Question: What are the imaging findings?
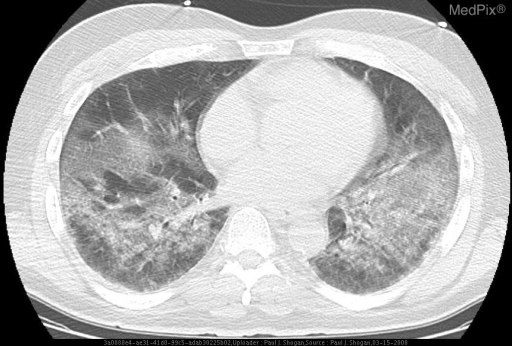
Answer: The imaging shows Admission radiography:  PA chest radiograph reveals a right subclavian central venous catheter with hypoinflated lung volumes and increased bibasilar ground glass opacities.

Contrast enhanced CT on admission:  Diffuse multilobar ground-glass opacities with sharp transitions between normal and abnormal lung, with interstitial thickening in a predominately lower-lobe distribution.

Hospital Day 2:  AP chest radiograph demonstrates a stable right subclavian venous catheter, with bibasilar reticulonodular ground glass opacities.

Hospital Day 6: AP chest radiograph from hospital day 6, reveals that the patient has been intubated, and has developed a spontaneous pneumomediastinum with extensive subcutaneous emphysema surrounding the neck.  There is no pneumothorax.  There are continued bibasilar reticulonodular ground glass opacities.

AP chest radiograph from hospital day 6, obtained later in the day secondary to new respiratory distress, reveals that the patient has developed a significant left sided pneumothorax, with persistent pneumomediastinum, bibasilar ground-glass reticulonodular opacities, and subcutaneous emphysema surrounding the base of the neck.  The patient’s support devices are stable when compared to the prior studies.

On hospital day 10 the patient experienced worsening respiratory distress, and an unenhanced CT of the chest was performed.

An axial image at the level of the aortic arch demonstrates continued pneumomediastinum, and a left-sided pneumothorax.  There is a small right-sided pleural effusion, with persistent ground-glass opacities.

An axial image at the level of the hila demonstrates continued pneumomediastinum, and a left-sided pneumothorax.  There are persistent ground-glass opacities with focal areas of consolidation.

An axial image at the level of the right hemidiaphragm demonstrates continued pneumomediastinum, and a left-sided pneumothorax.  There are persistent ground-glass opacities with focal areas of consolidation, and a small right-sided pleural effusion. Unenhanced CT of the chest on admission demonstrates diffuse multilobar ground-glass opacities with sharp transitions between normal and abnormal lung, with interstitial thickening in a predominately lower-lobe distribution..